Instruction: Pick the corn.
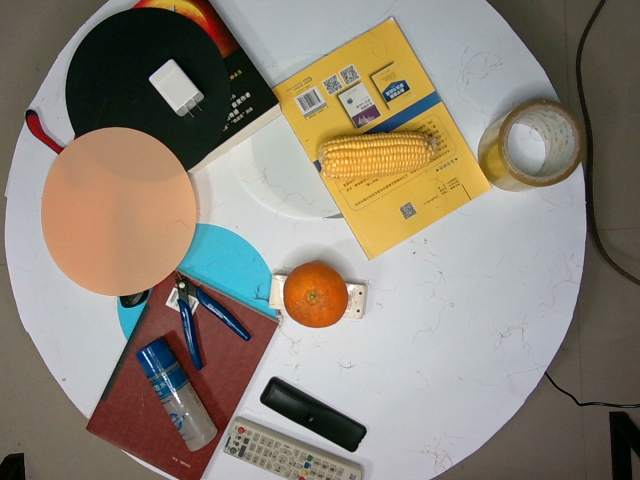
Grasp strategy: vertical